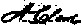
Signature of: addison clark